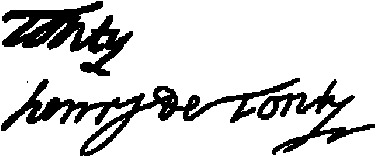
Signature of: henri de tonti